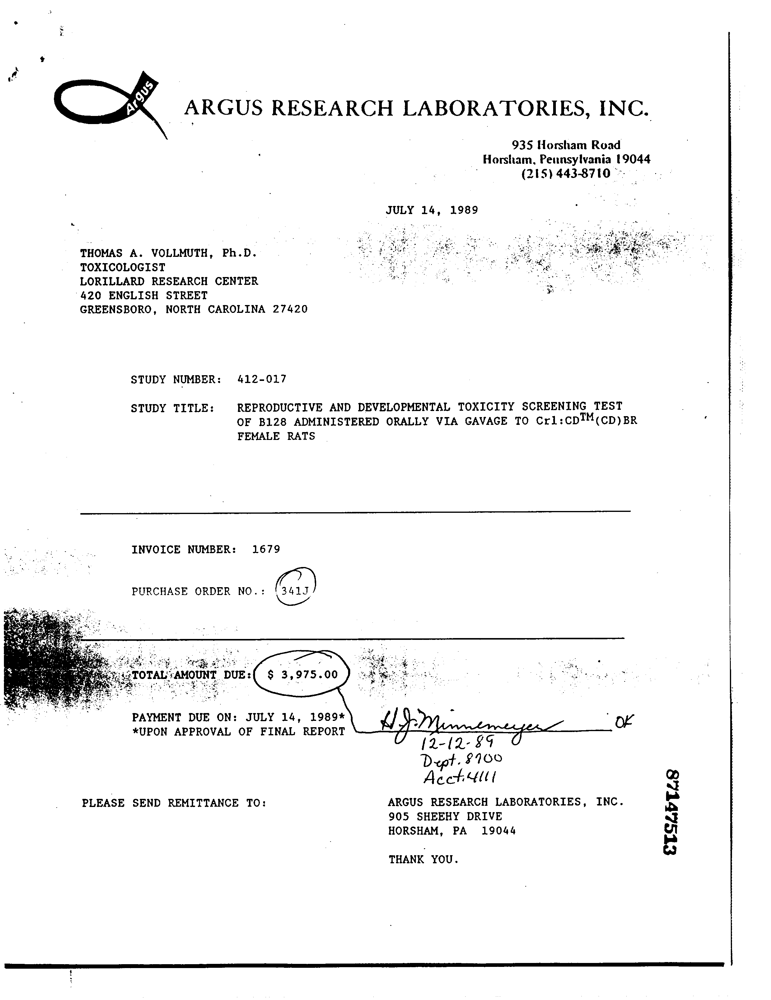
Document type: Invoice